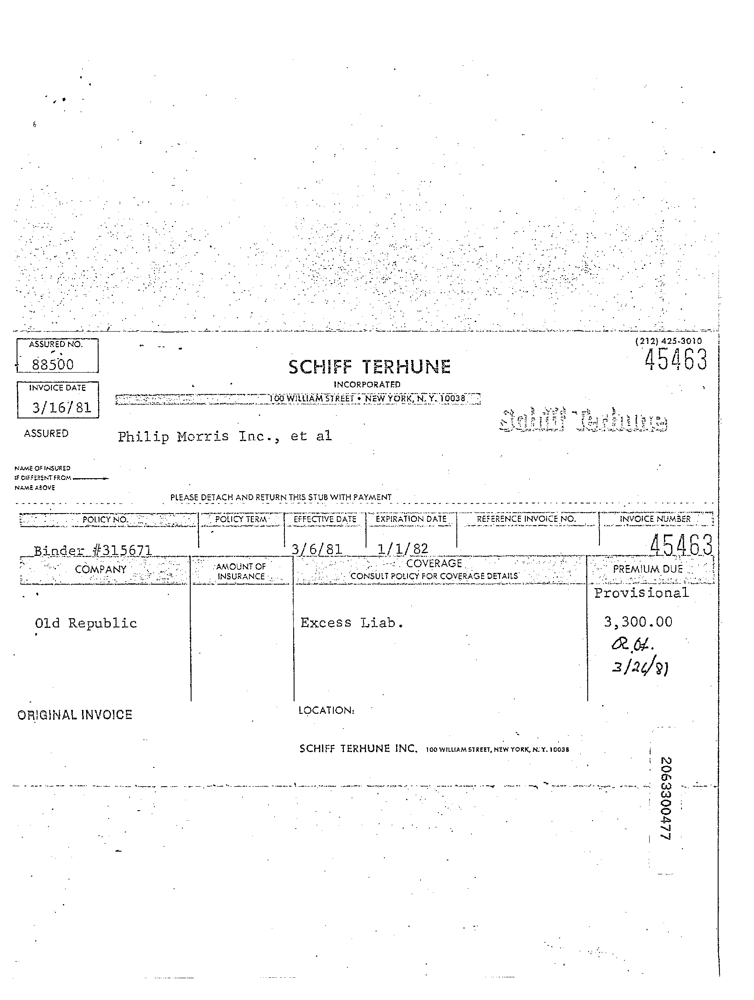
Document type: Invoice